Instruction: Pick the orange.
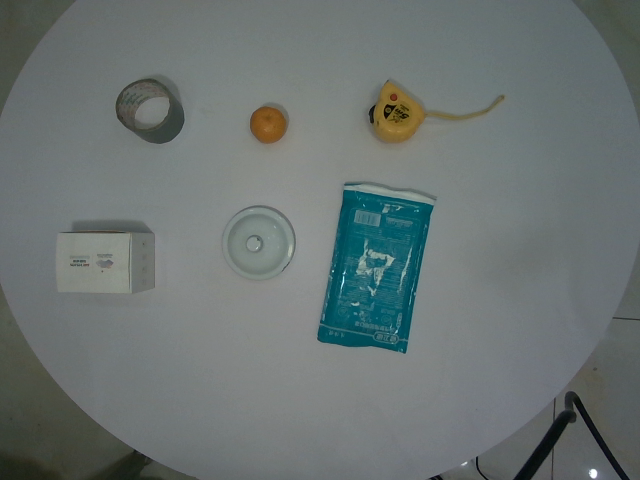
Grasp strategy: vertical